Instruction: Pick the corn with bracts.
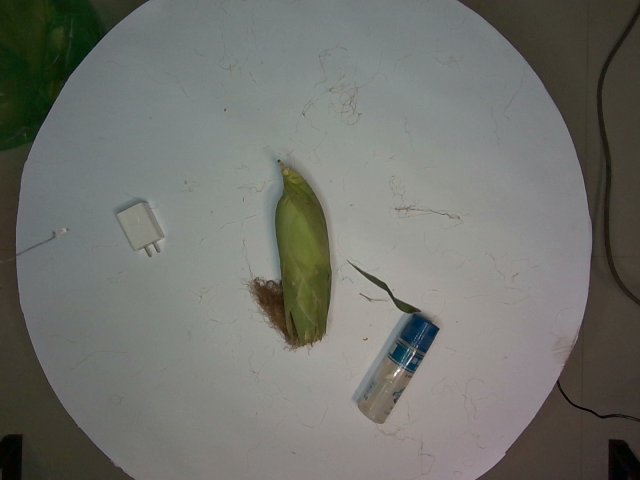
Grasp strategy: vertical